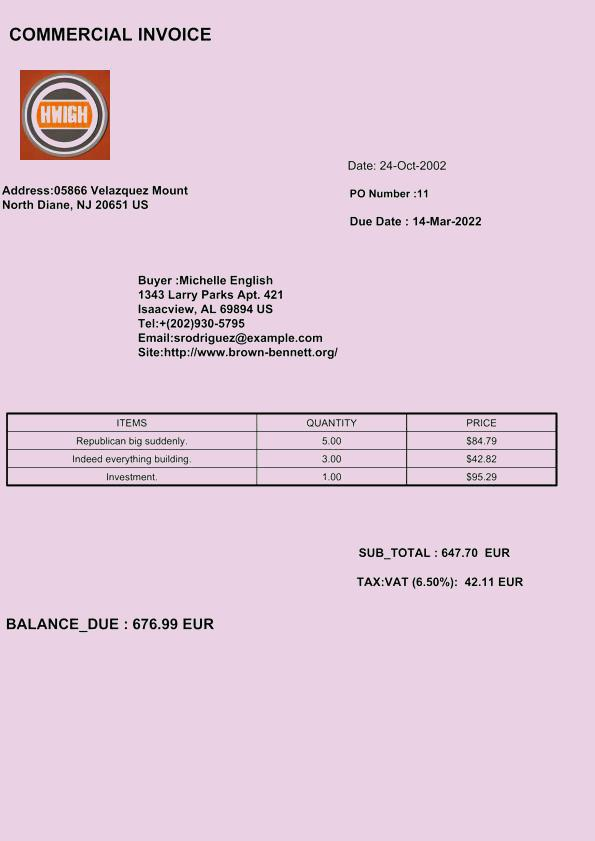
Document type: Invoice